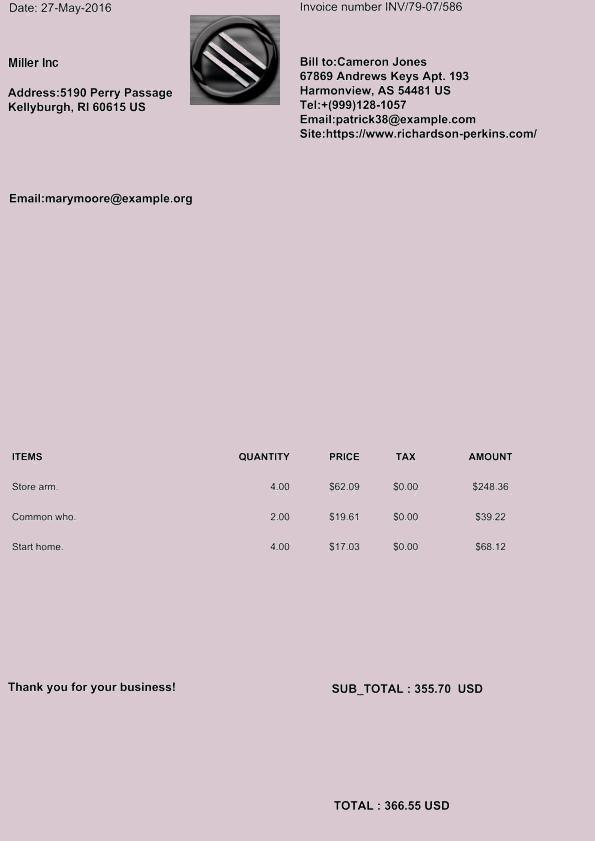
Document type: Invoice